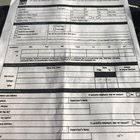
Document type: Invoice